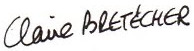
Signature of: claire bretécher